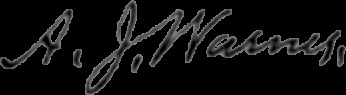
Signature of: adoniram j warner